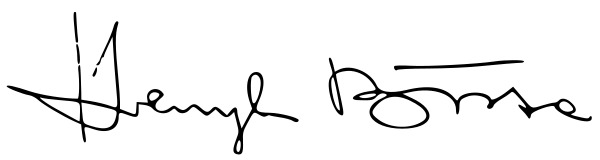
Signature of: henryk bista